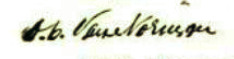
Signature of: daniel c van norman